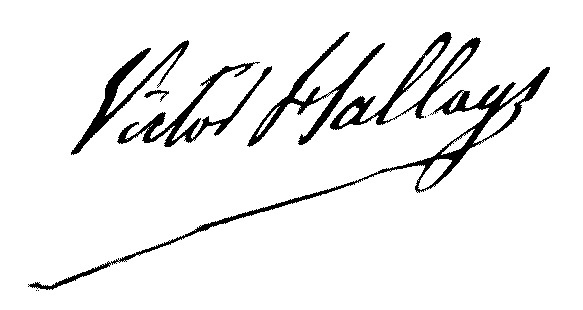
Signature of: victor hallays dabot